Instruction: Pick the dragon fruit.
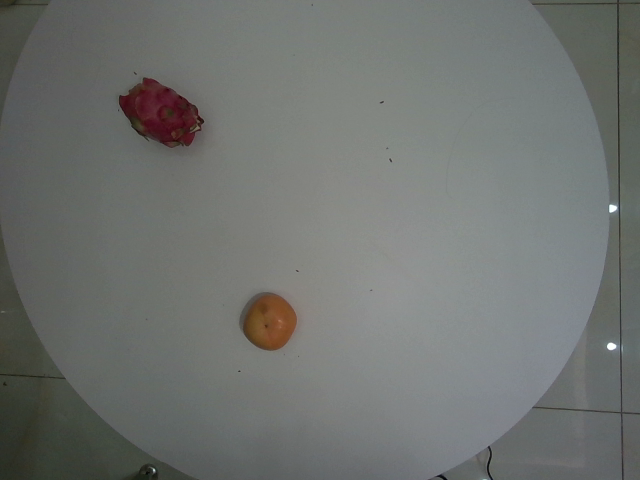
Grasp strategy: vertical